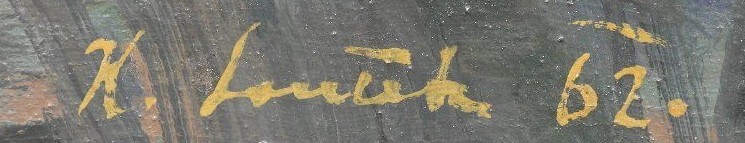
Signature of: q115320659